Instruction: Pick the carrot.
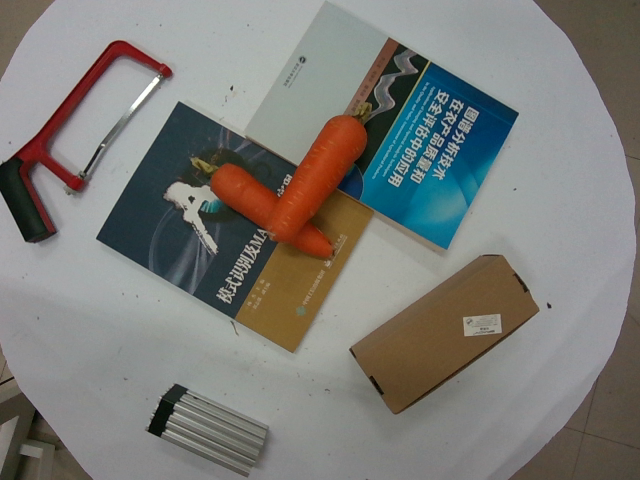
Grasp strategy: vertical